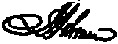
Signature of: jehudi ashmun